Question: What type of tax is indicated in the document, personal property or real estate?
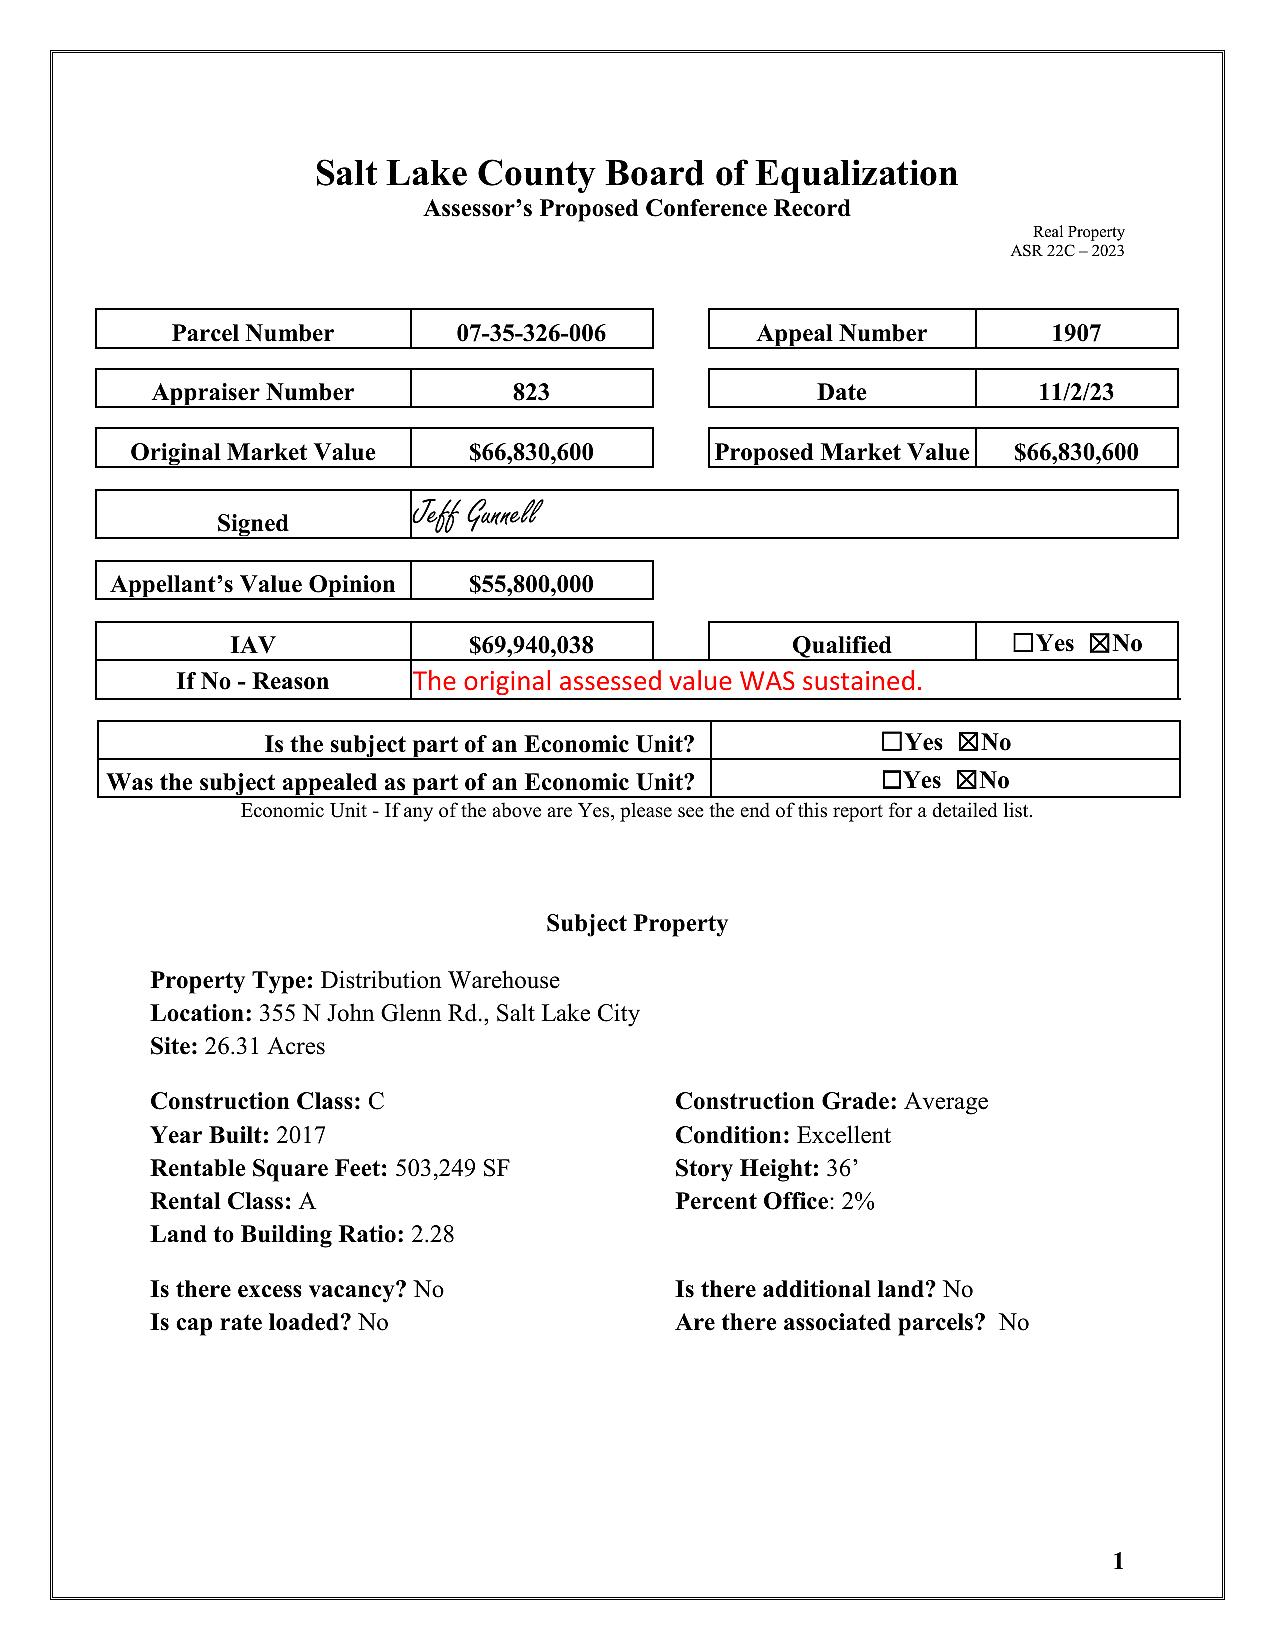
Answer: "Real Property"